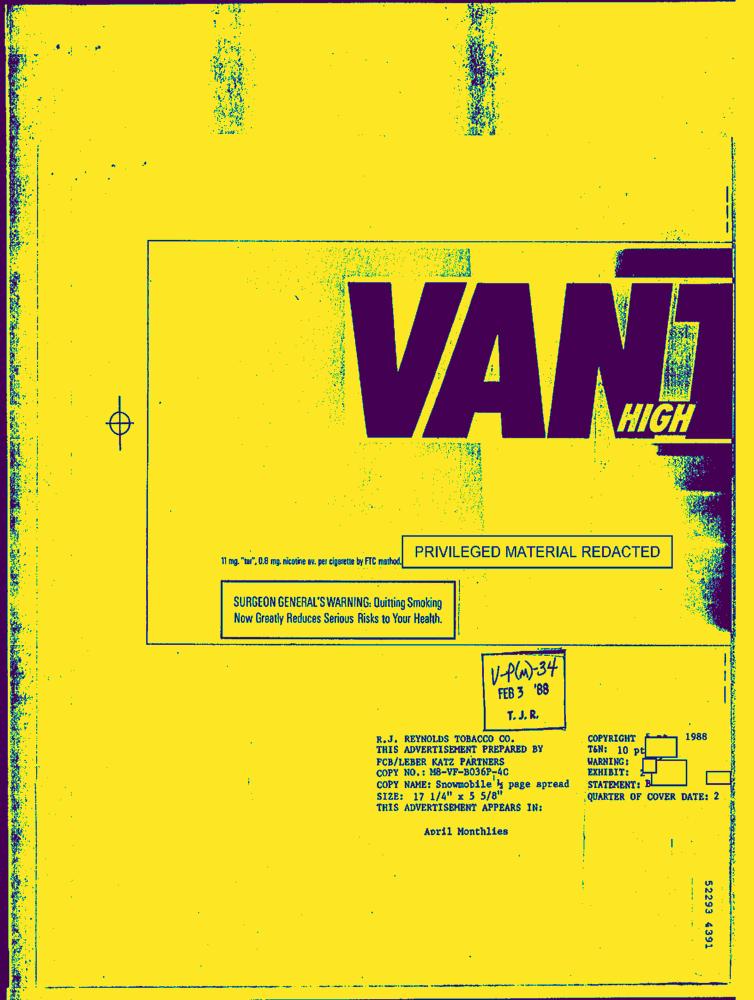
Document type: AD